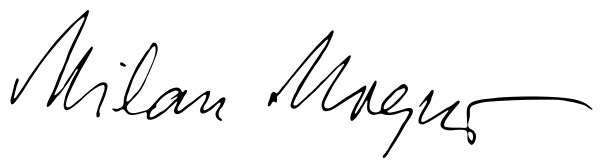
Signature of: milan moguš